Question: How does the patient history play a role?
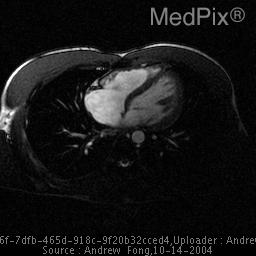
Answer: The patient's history of 25 year old asymptomtic womam presents for a cardiac MRI after a murmur was detected by her cardiologist. is key in understanding the case.